Question: What is the filing due date as per the document?
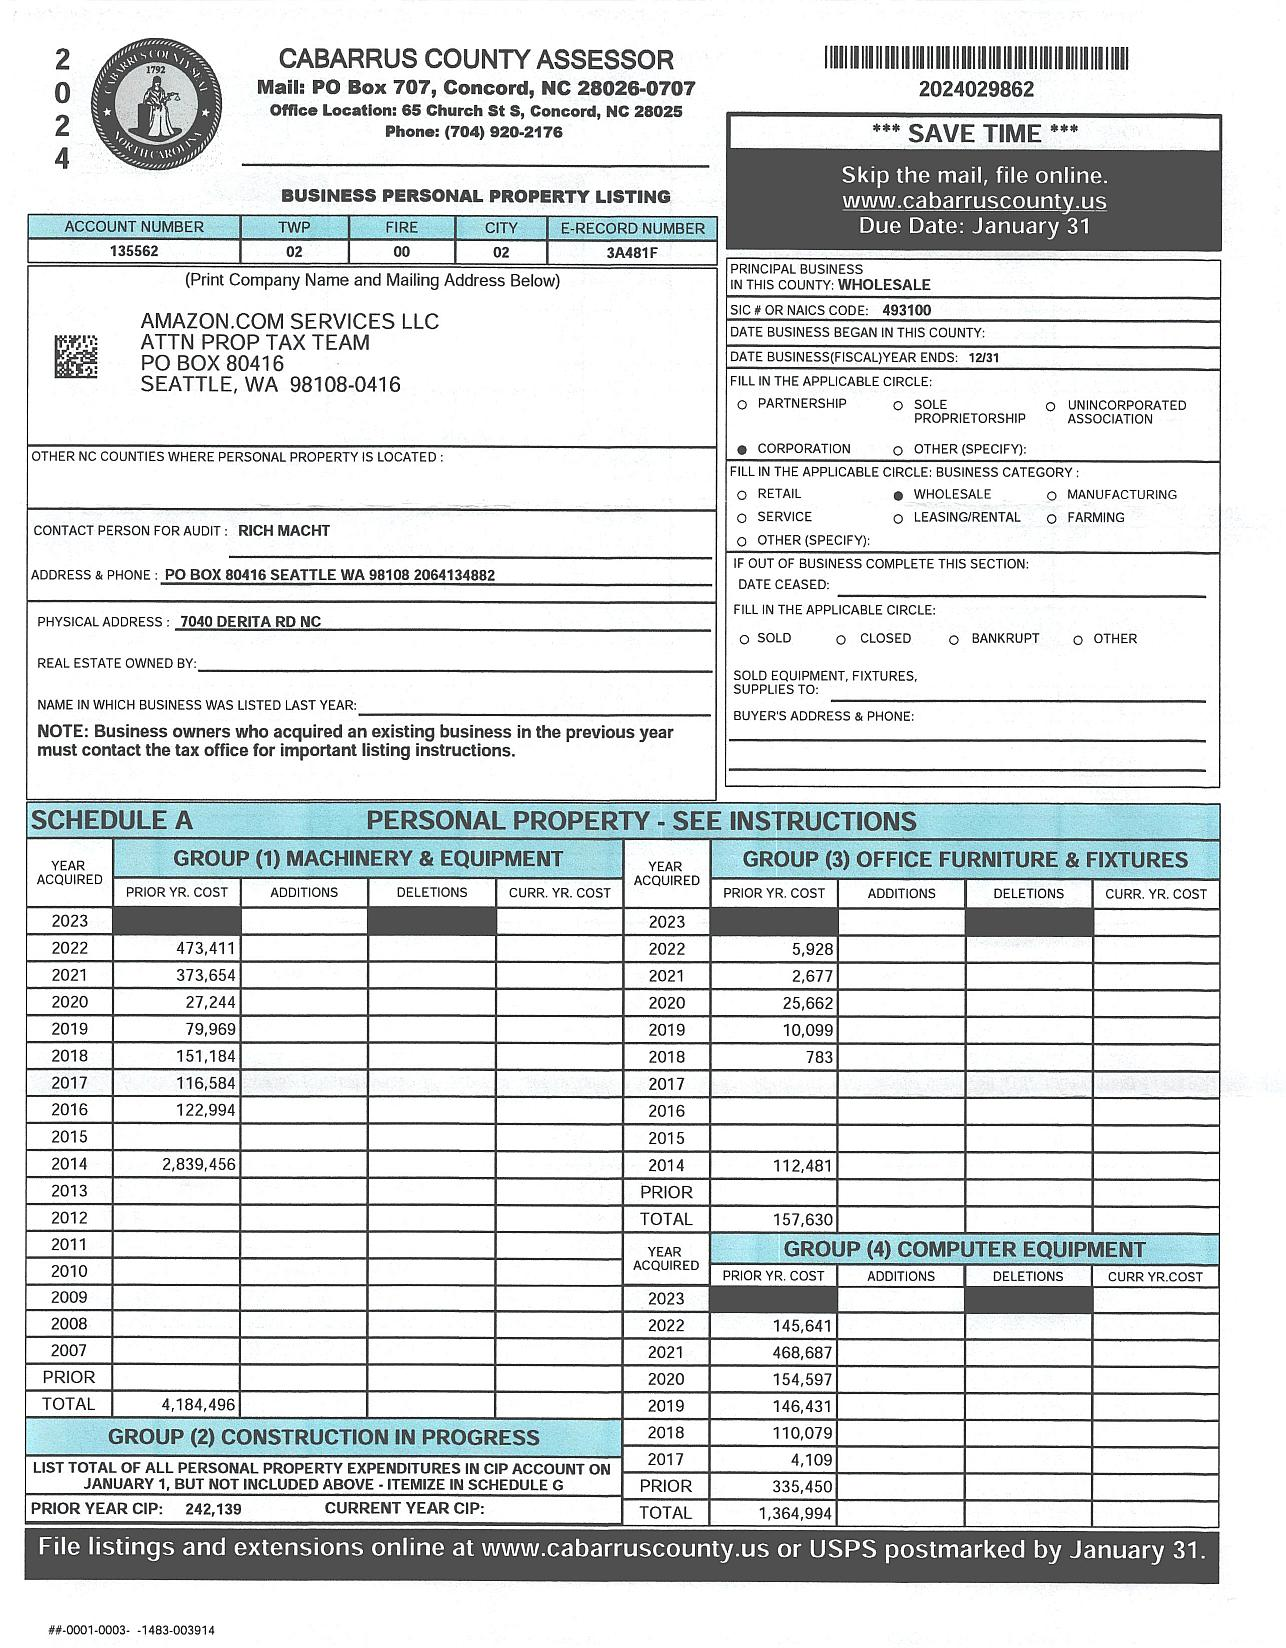
Answer: "31-Jan"